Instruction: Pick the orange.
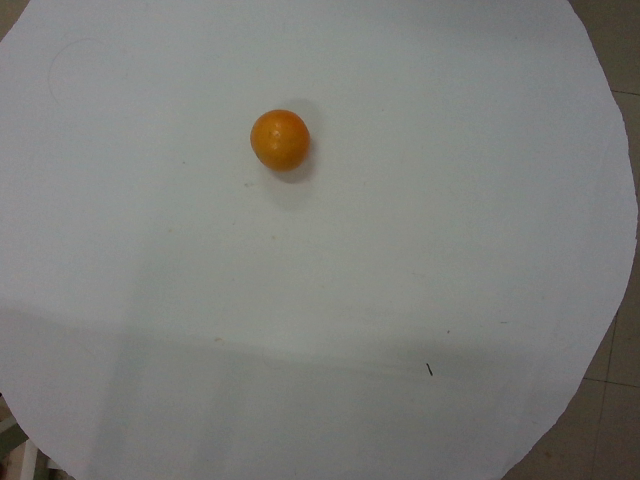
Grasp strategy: vertical